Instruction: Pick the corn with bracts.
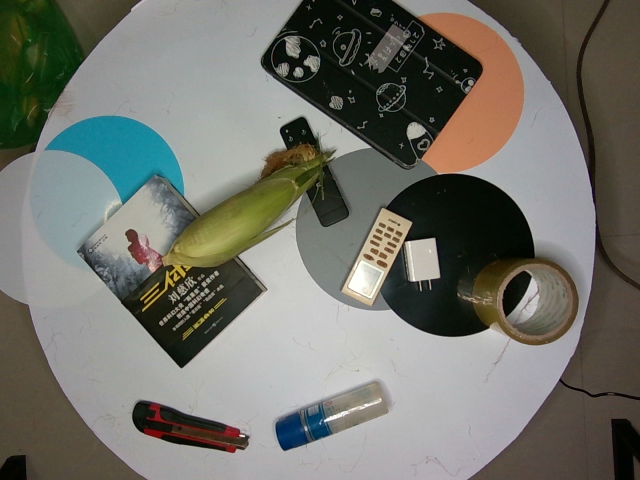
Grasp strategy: vertical